Question: What is the suspected problem?
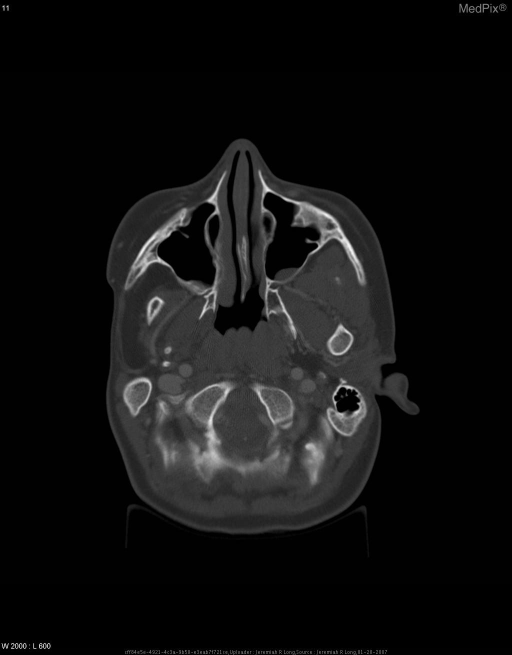
Answer: The findings suggest Contrast enhanced axial CT images of the neck demonstrate agenesis of the right pinna, external auditory canal and middle ear.  The right inner ear appears intact with slight increased sclerosis about its osseous components.  The right mastoid air cells are essentially absent.

The right zygomatic arch is hypoplastic and the right mandibular ramus and condyle are markedly hypoplastic and malformed.

The right mandible does not articulate at the TMJ.  The globes appear symmetric bilaterally.. Contrast enhanced axial CT images of the neck demonstrate agenesis of the right pinna, external auditory canal and middle ear.  The right inner ear appears intact with slight increased sclerosis about its osseous components.  The right mastoid air cells are essentially absent.

The right zygomatic arch is hypoplastic and the right mandibular ramus and condyle are markedly hypoplastic and malformed.  The right mandible does not articulate at the TMJ.  The globes appear symmetric bilaterally.. The patient might have a history of 14 year old boy with a known syndrome presents with right mandibular pain..